Question: What is the main concern?
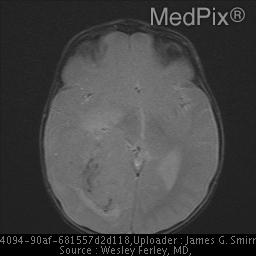
Answer: The findings suggest CT:  High density mass in the trigone of the right lateral ventricle. Mass effect.

MRI: Right lateral ventriclular mass with separate enhancing mass in left temporal horn, suggesting carcinoma.  Mass effect with midline shift.  Acute hemorrhage, right temporal horn, best seen on GRE images.  Trapping of right temporal horn. Hydrocephalus. The patient might have a history of 15 month old girl fell off a chair.  The following day, she was acting more somnolent.  Head CT was abnormal..